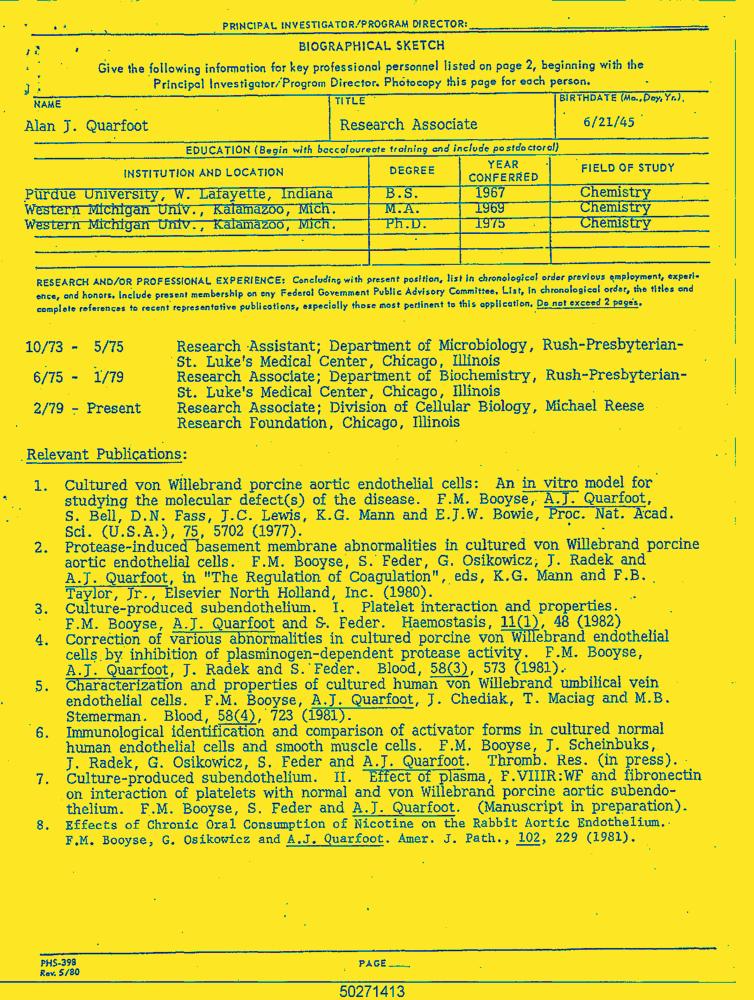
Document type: Resume-Doc